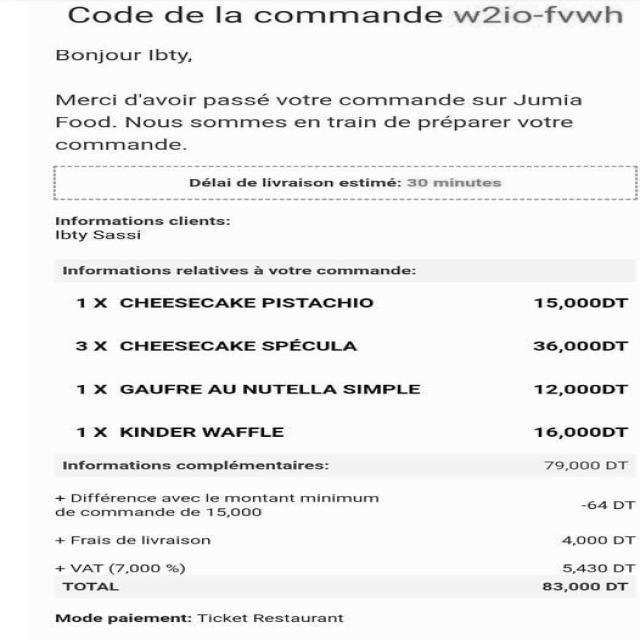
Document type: Invoice